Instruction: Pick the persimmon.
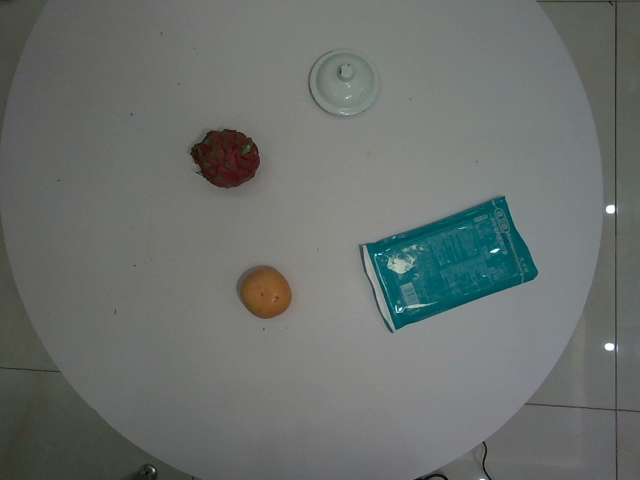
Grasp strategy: vertical